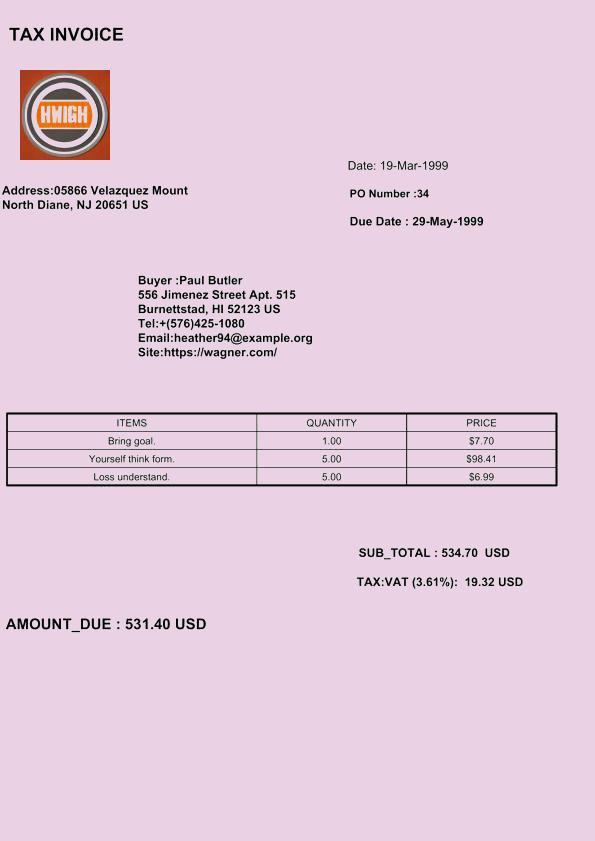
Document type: Invoice